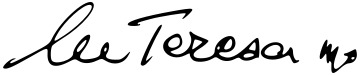
Signature of: mother teresa